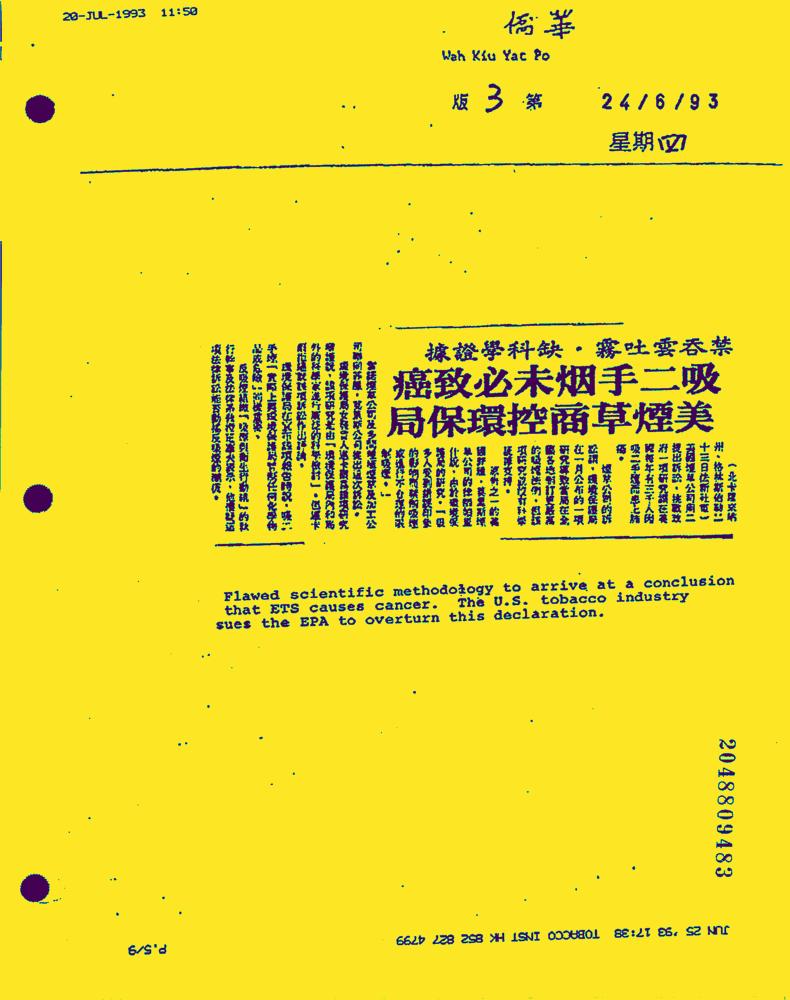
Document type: News-Article